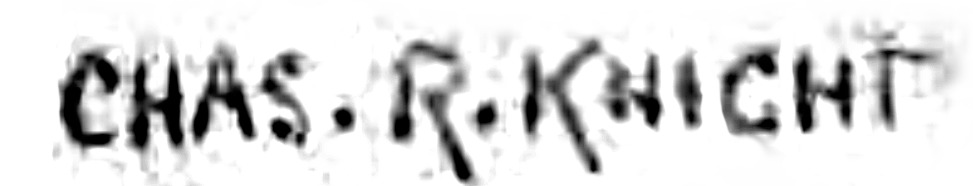
Signature of: charles robert knight